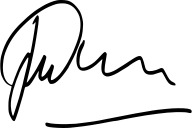
Signature of: jorge amado